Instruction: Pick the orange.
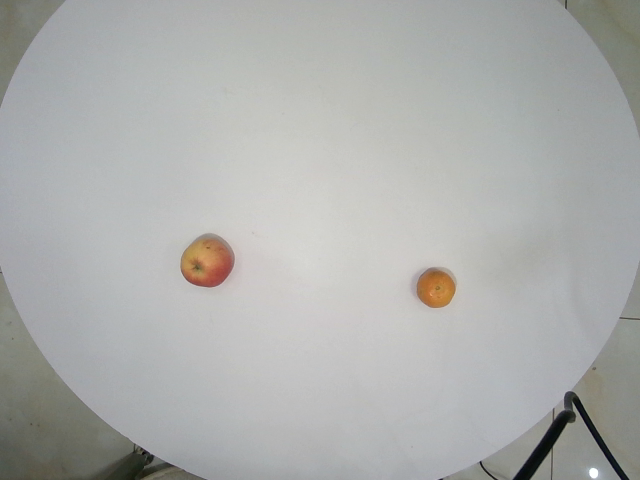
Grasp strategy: vertical